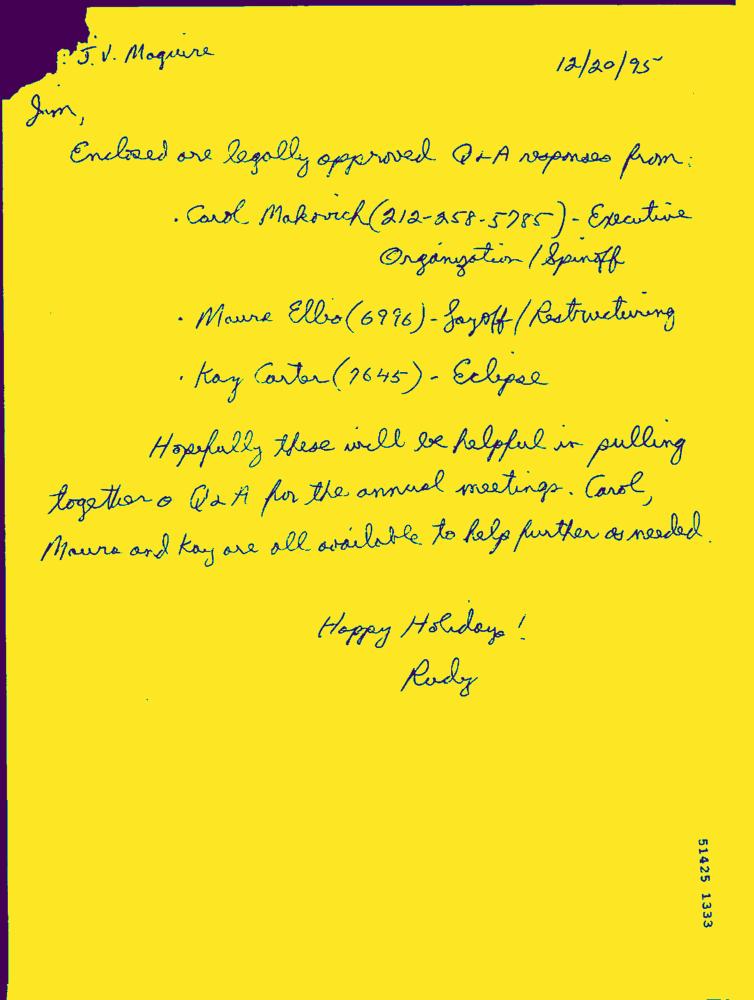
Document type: Hand-Written